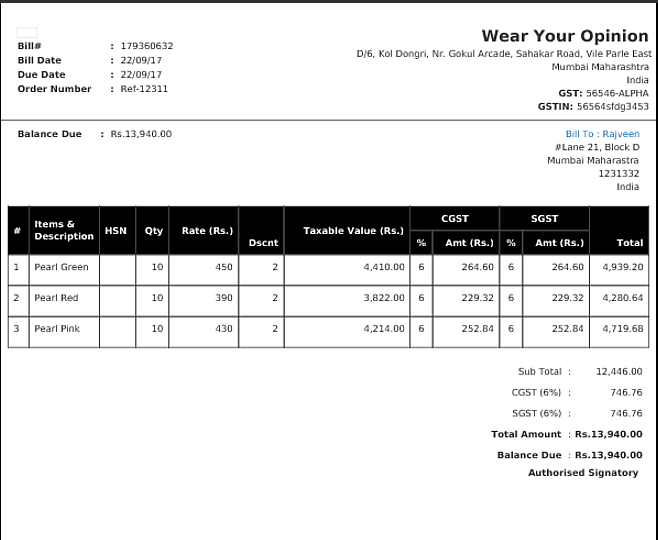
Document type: Invoice